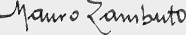
Signature of: mauro zambuto